Question: What do the imaging results show?
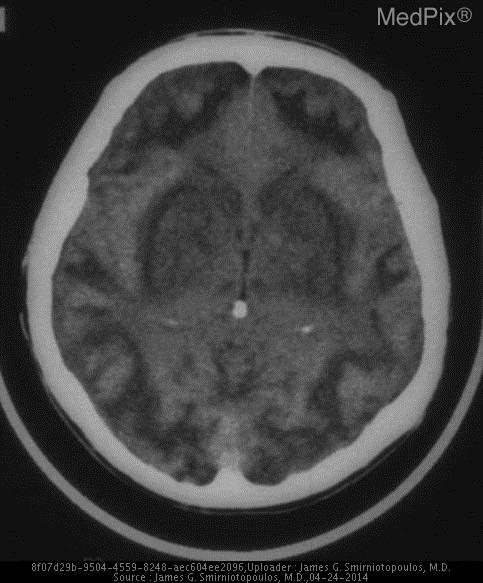
Answer: The imaging shows Bilateral abnormal hyperintensity in the lateral lenticular nuclei (putamen). Bilateral abnormal attenuation in the lateral lenticular nuclei (putamen), the caudate, and diffuse cortical lesions..